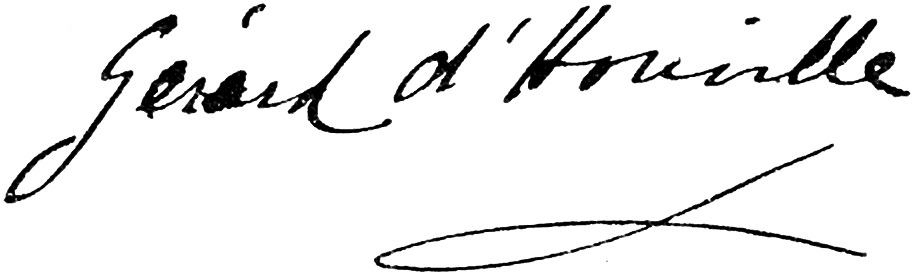
Signature of: marie de régnier